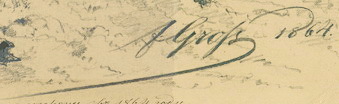
Signature of: fridrikh gross